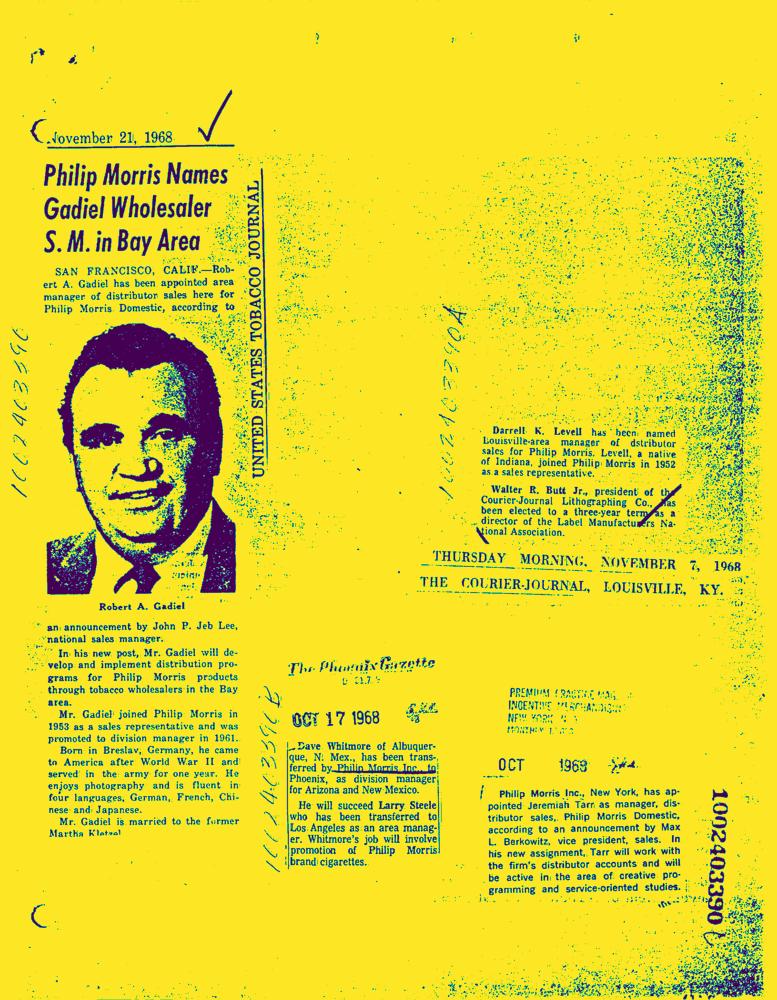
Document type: News-Article